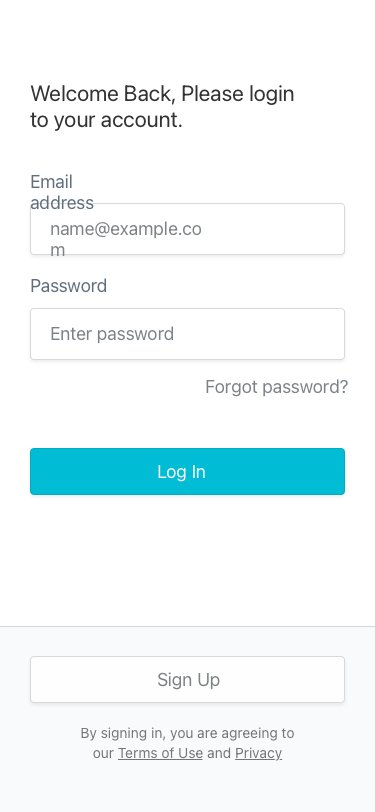
Text in this UI design:
By signing in, you are agreeing to our Terms of Use and Privacy Policy.
Sign Up
Log In
Forgot password?
Enter password
Password
name@example.com
Email address
Welcome Back, Please login to your account.